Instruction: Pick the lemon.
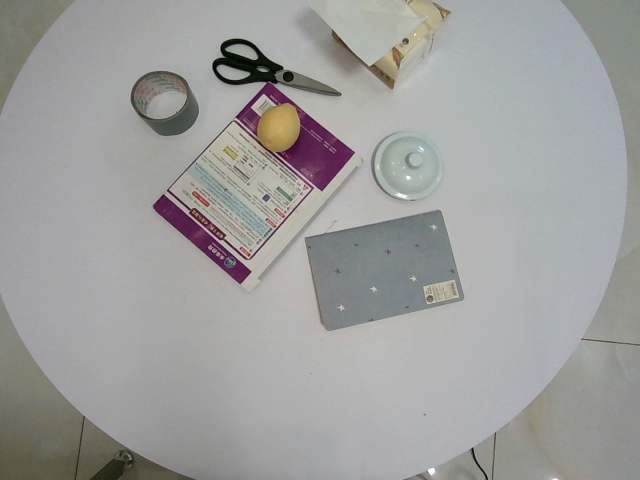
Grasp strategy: vertical